Question: Talk about the condition:
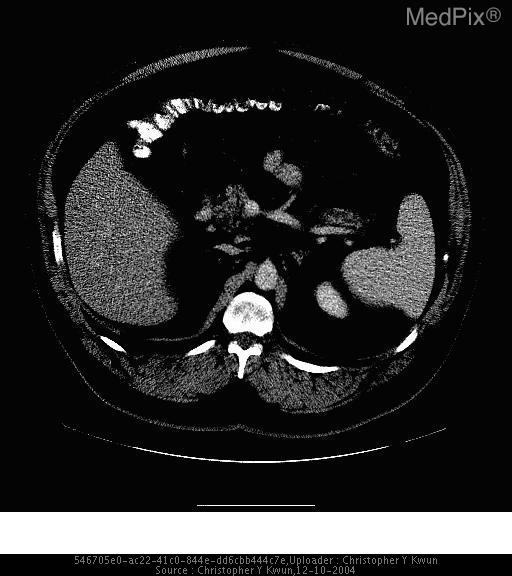
Answer: The disease is discussed as: Ductal adenocarcinoma of the pancreas is second only to colorectal cancer as the most common digestive tract malignancy.

Adenocarcinomas make up 95% of pancreatic malignancies. 65% of pancreatic adenocarcinomas occur in the pancreatic head. Because of this location, classic signs include obstructive jaundice (secondary to common bile duct obstruction) and Courvoisier's sign (an enlarged nontender palpable gall bladder). Weight loss and/or back pain are also presentations for pancreatic adenocarcinoma. Pancreatic adenocarcinomas are lethal tumors, usually unresectable at presentation with average survival time estimated to be 5-8 months.

Radiographic assessment of resectability is critical because surgical resection offers the only hope of cure. Thin-slice contrast-enhanced CT is generally more sensitive than ultrasound for radiographic characterization. Tumors appear hypodense on CT. Other pertinent associated CT findings include obstruction of the common bile and pancreatic ducts, pancreatic atrophy beyond the tumor, and regional spread (nodes, liver, peritoneal cavity). Signs of resectability include isolated pancreatic mass (+/- ductal dilitation) or no identifiable pancreatic mass but combined ductal dilitation. Signs of unresectability include tumor extension beyond pancreas. Only 10-15% of patients have potentially resectable tumors.

MRCP and ERCP are adjunctive modalities for selectively imaging the pancreatic duct and biliary tree. Specifically, ERCP is important in obtaining tissue and/or in performing palliative interventions (i.e. stent placements for decompression).